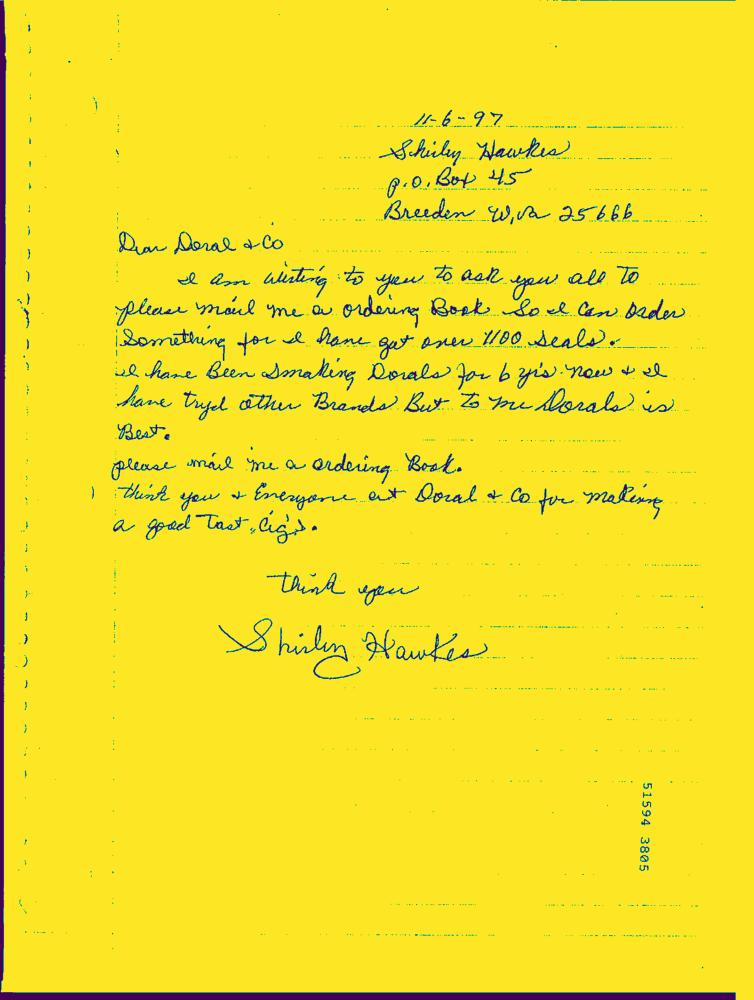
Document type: Hand-Written